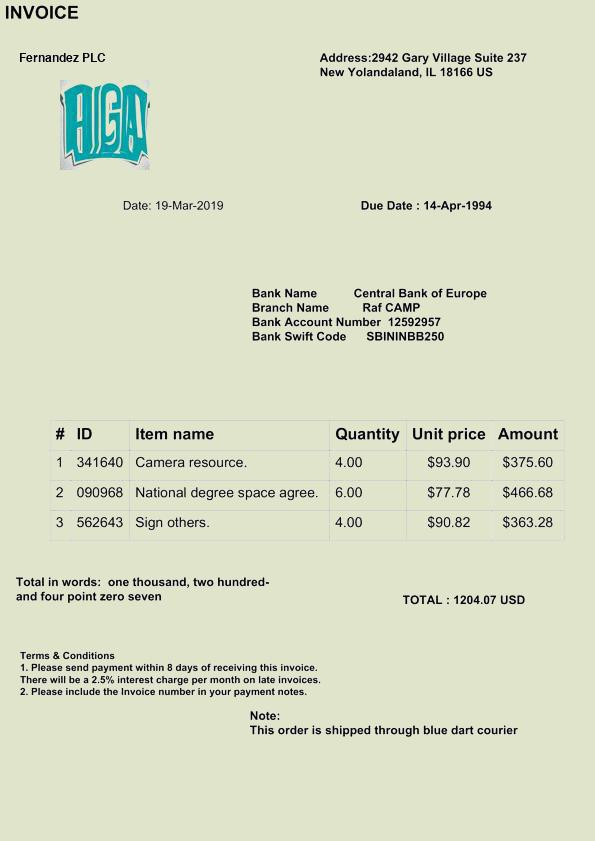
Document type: Invoice